Question: What is the estimated tax bill amount according to the document?
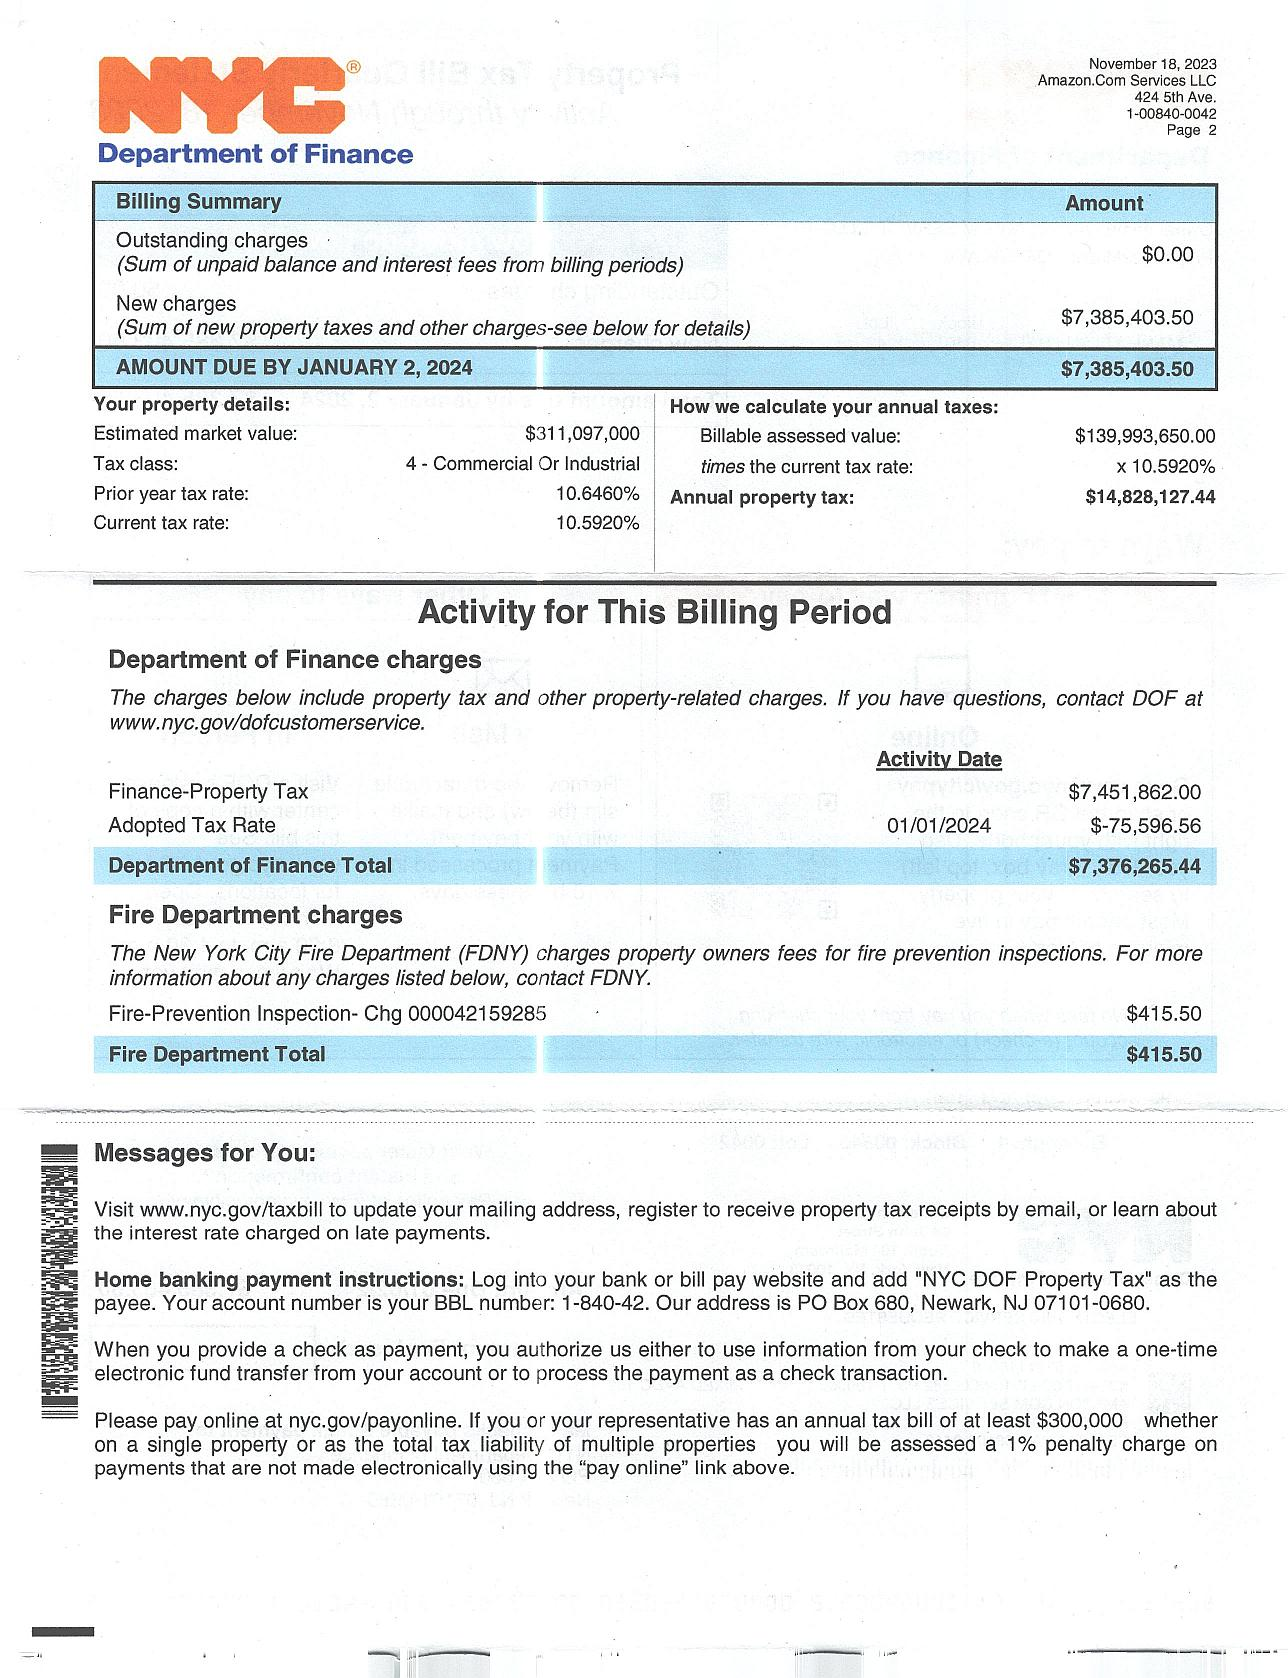
Answer: "$7,385,403.50 "